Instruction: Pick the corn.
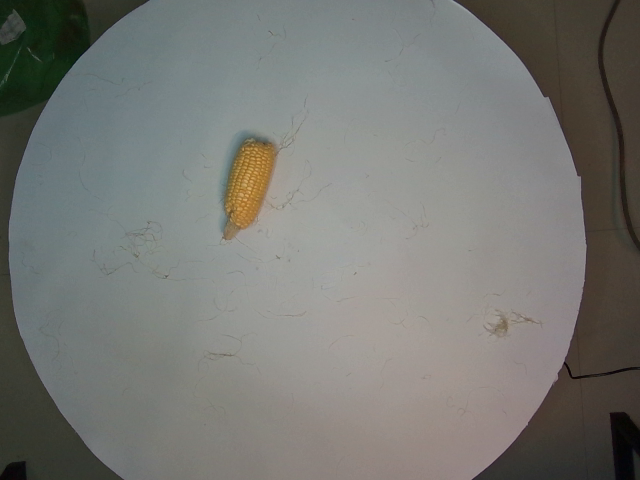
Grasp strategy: vertical